Question: What is the main concern?
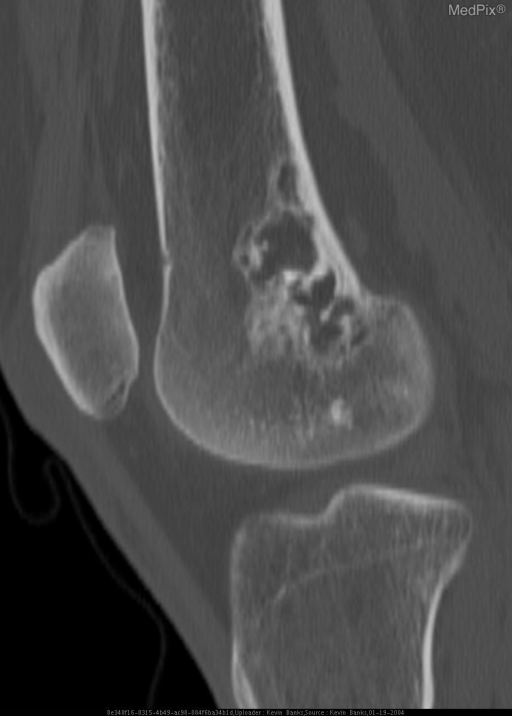
Answer: The findings suggest CR, CT, and MR demonstrate a well-defined lytic lesion in the distal femur with mixed fluid and fat attenuation and scattered calcification.. Nonenhanced sagittal reconstructed CT image demonstrates a well-defined lytic lesion with dystrophic calcifications, sclerotic margin, and mixed areas of fat and fluid attenuation.. The patient might have a history of A 45-year-old female with no significant past medical history presented to the emergency department with a painful knee following a fall from standing height..